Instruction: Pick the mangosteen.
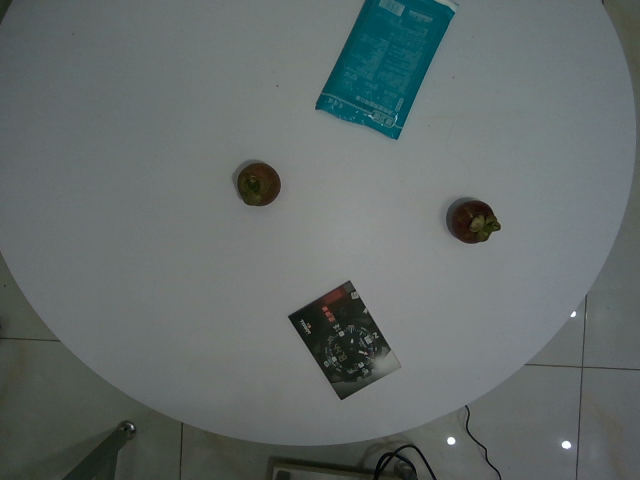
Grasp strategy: vertical